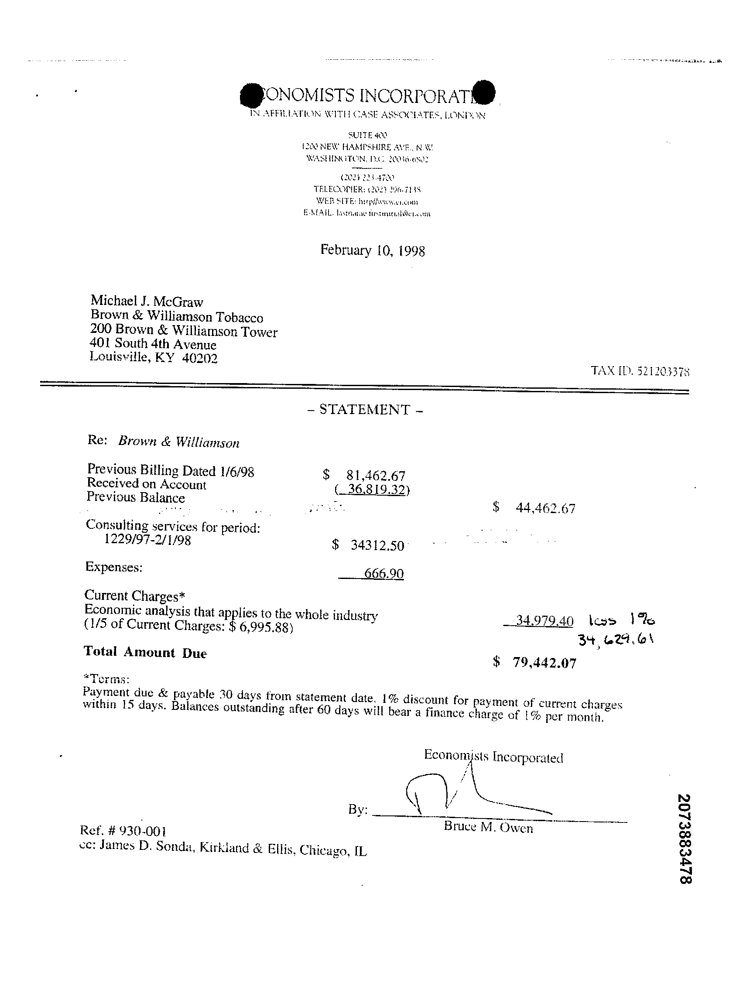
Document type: Invoice